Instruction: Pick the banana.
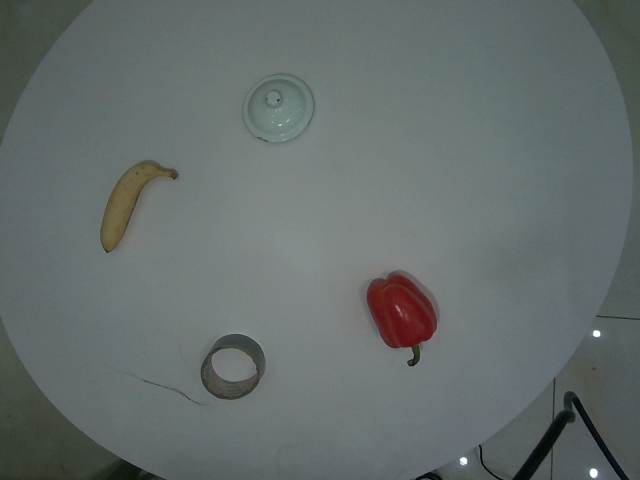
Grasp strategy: vertical